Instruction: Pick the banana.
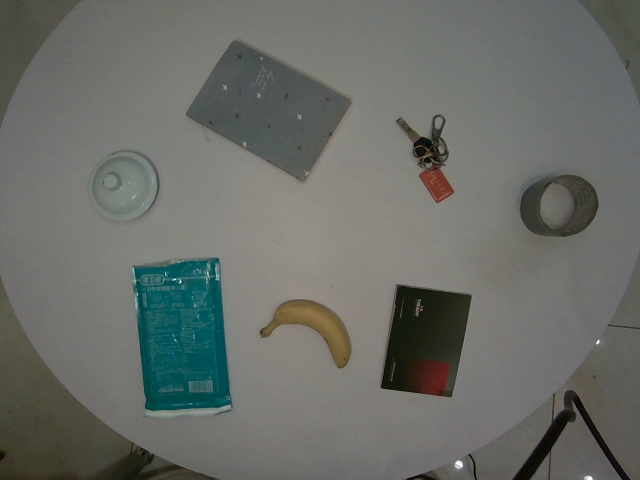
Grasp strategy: vertical